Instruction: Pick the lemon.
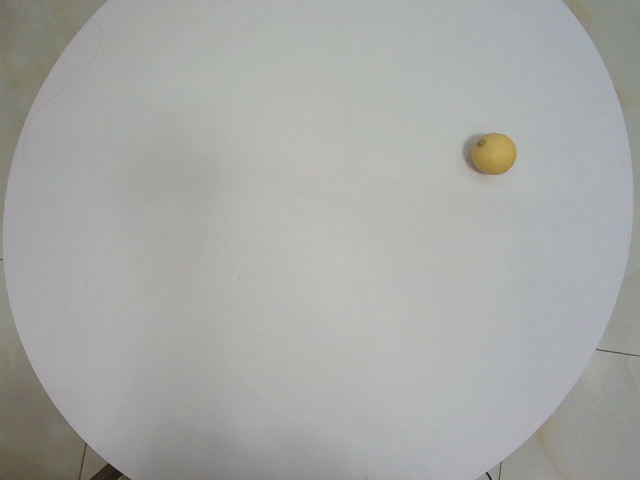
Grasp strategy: vertical